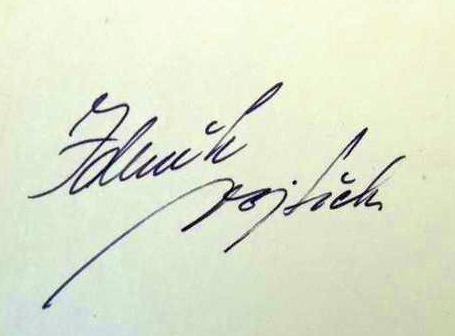
Signature of: zdeněk vojtěch